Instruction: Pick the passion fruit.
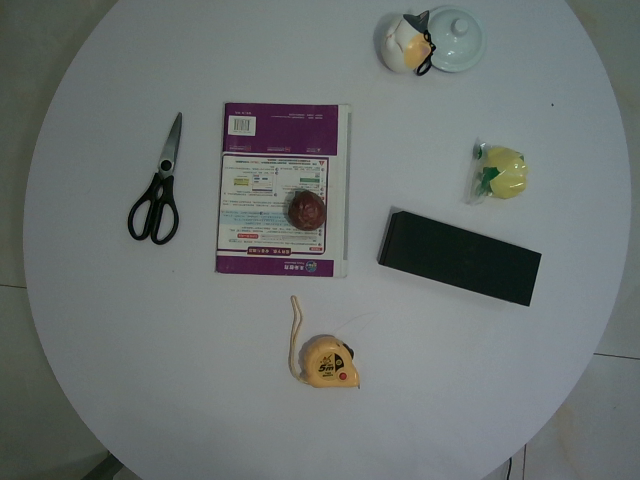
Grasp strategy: vertical